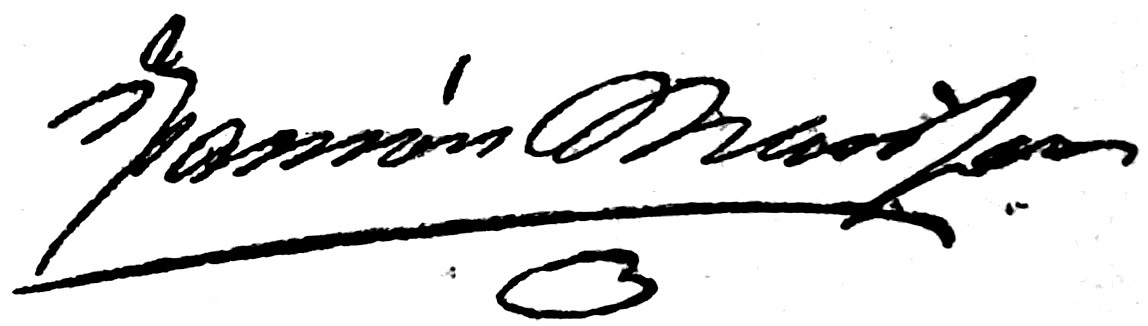
Signature of: ramon masifern i marcó